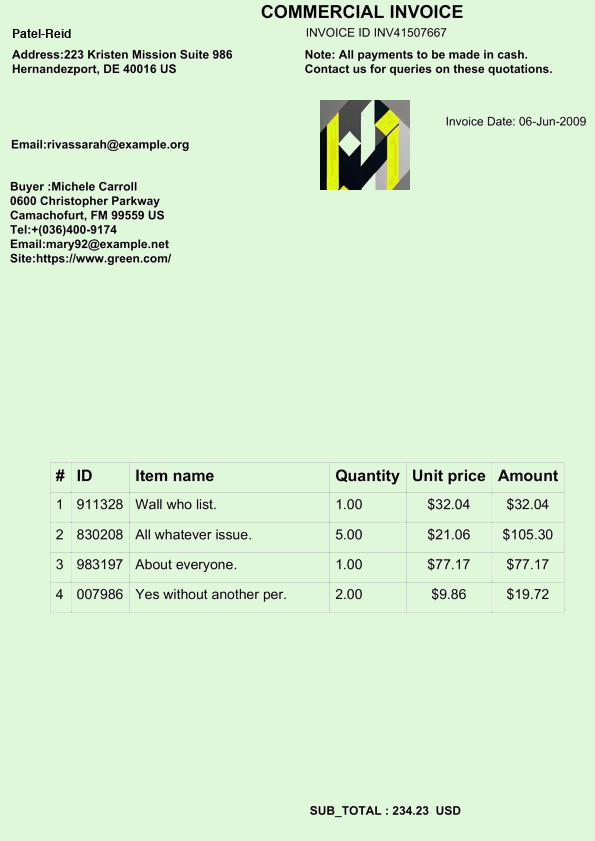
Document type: Invoice